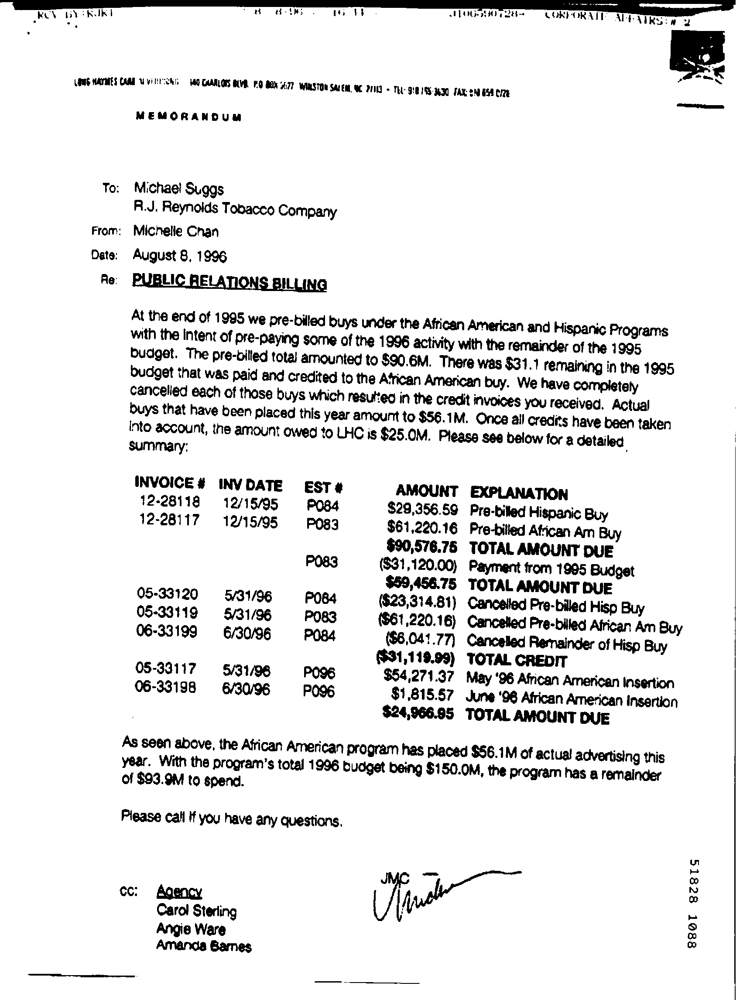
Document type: Invoice